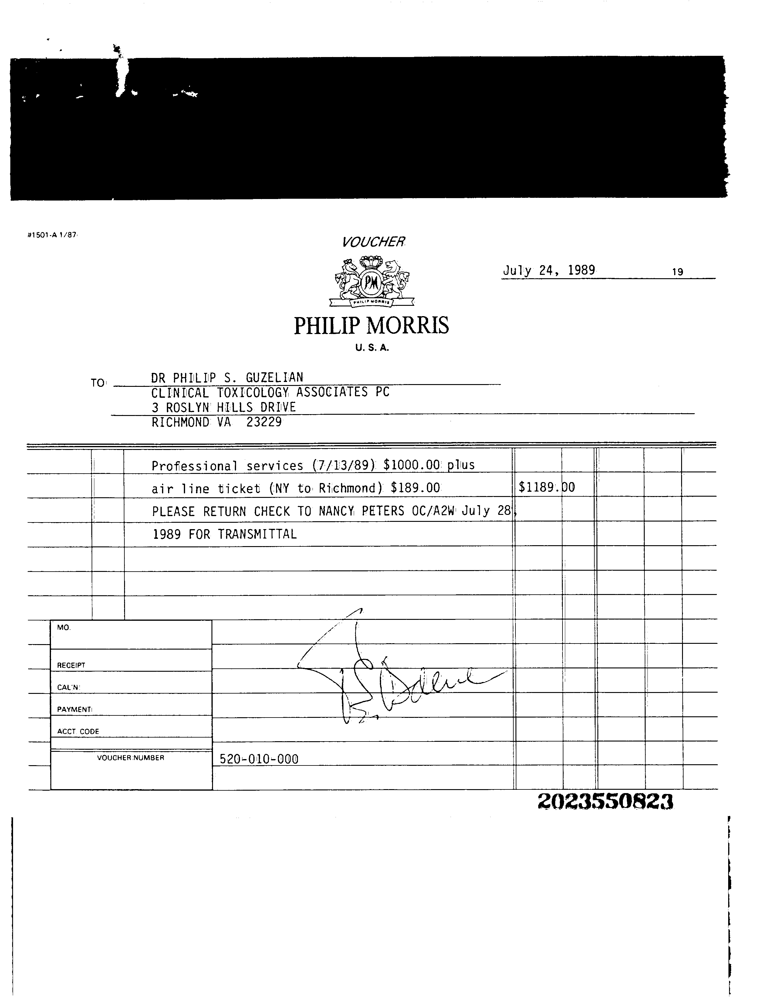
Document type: Invoice